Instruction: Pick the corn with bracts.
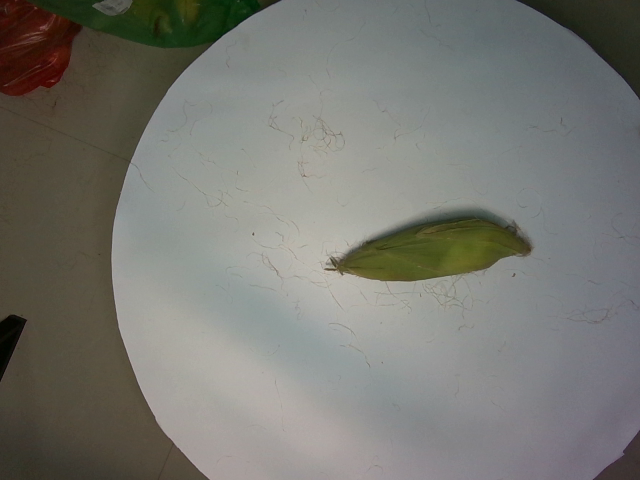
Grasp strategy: vertical